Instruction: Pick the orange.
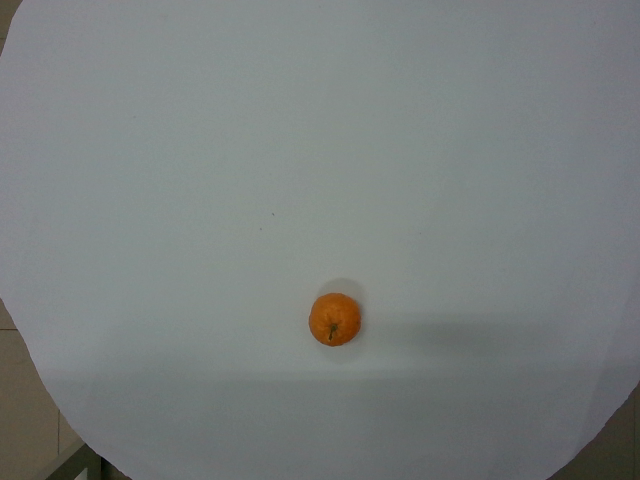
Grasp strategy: vertical